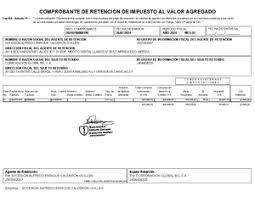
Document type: Invoice